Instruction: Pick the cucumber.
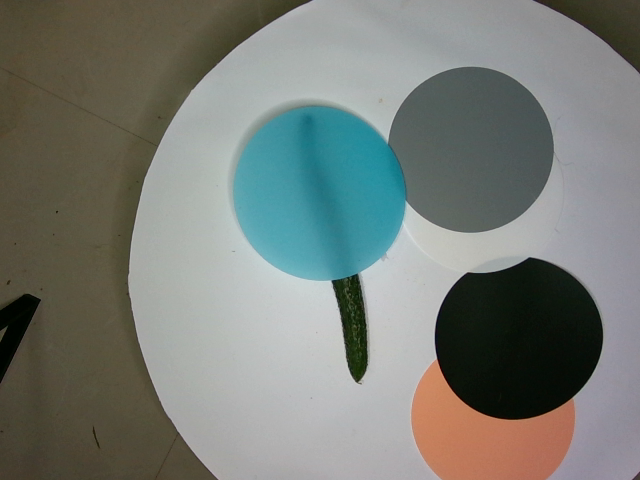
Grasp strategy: vertical